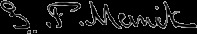
Signature of: edwin thomas merrick